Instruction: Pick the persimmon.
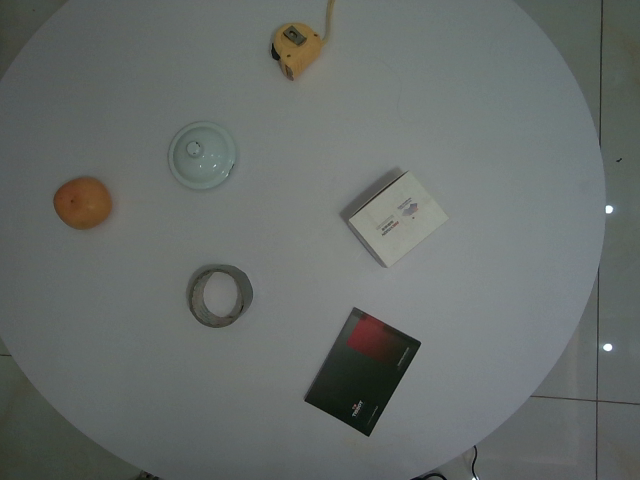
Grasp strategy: vertical